Question: What appears to be the issue?
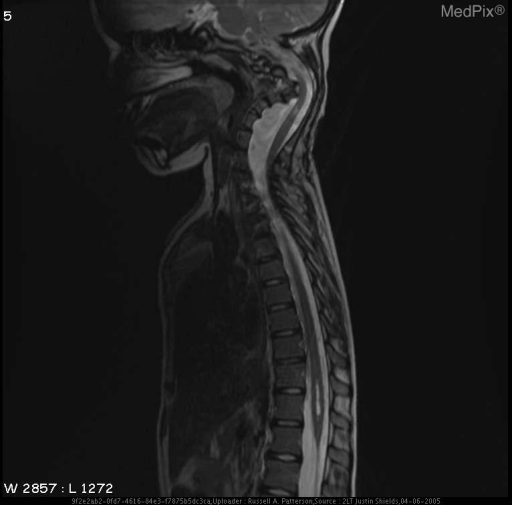
Answer: The findings suggest •  NF Spots in R posterior internal capsule.
•  L optic glioma.
•  Scoliosis with Severe Kyphosis of Cervical Spine.
•  Posterior Cervical fusion mass.
•  Dural ectasia.  Widened spinal canal.  Posterior vertebral body scalloping.
•  Syrinx.
•  Plexiform neurofibroma of L apex.. Severe Kyphosis of Cervical Spine.  Postior Cervical fusion mass.  Dural ectasia.  Widened spinal canal.  Posterior vertebral body scalloping.   Syrinx.  Plexiform fibroma of L apex.  Scoliosis.. The patient might have a history of 10 yo girl with known disease for routine followup.